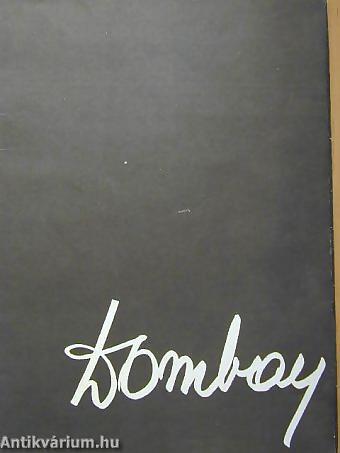
Signature of: dombay lelly